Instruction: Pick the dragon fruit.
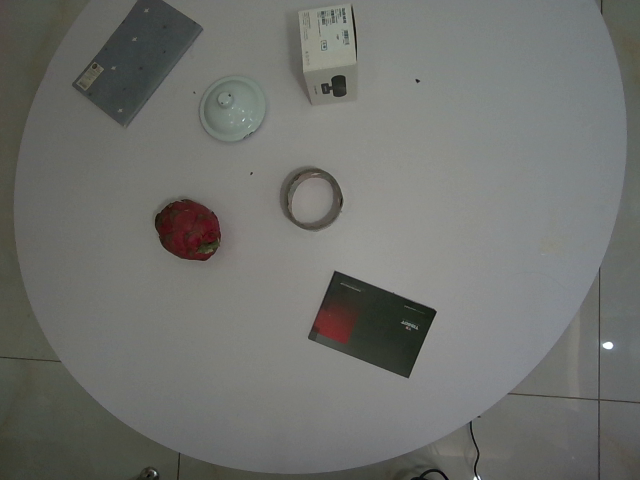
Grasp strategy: vertical